Question: What do the imaging results show?
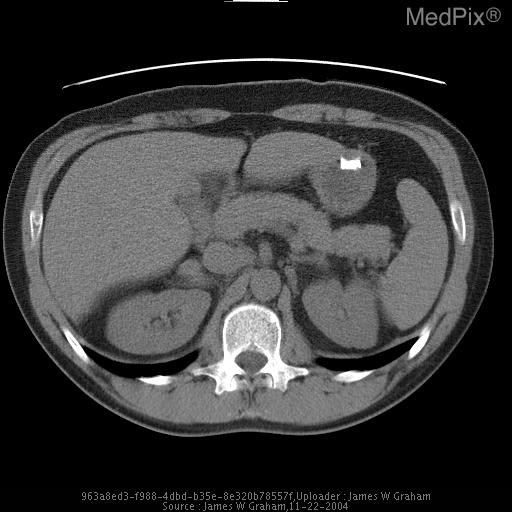
Answer: The imaging shows CT KUB was performed to evaluate for suspected renal stones. CT evaluation demonstrated normal appearing kidneys, with no evidence of renal obstruction or urolithiasis. A recently passed stone was considered, and the patient discharged home.

The patient returned 4 days later with continued and worsening left flank pain. There was flank tenderness on physical exam. UA showed moderate blood. CBC was normal, including a normal white count. CT KUB was again performed. There was no urolithiasis or hydronephrosis, but there was interval development of significant perinephric stranding. Given lack of other clinical findings of pyelonephritis, a renal mass could not be excluded, and a contrast examination was ordered.

Contrast CT demonstrated a wedge shaped area of non-perfusion in the upper outer aspect of the left kidney. A renal infarct was felt to be the most likely etiology, though there was no history to suggest a source. Further evaluation included echocardiography, which was negative. Laboratory analysis for abnormal clotting factors was negative. As fibromuscular dysplasia and vasculitis were also considered, renal MRA performed. This again demonstrated the area of non-perfusion in the left kidney, but also showed irregular narrowing and dilation of both renal arteries, highly suggest of fibromuscular dysplasia.

The patient was treated for symptoms and placed on Plavix. Outpatient angiography was then performed, confirming findings of FMD previously seen on MR Figure 1 – Initial CT KUB
No nephrolithiasis, mass or evident perinephric stranding..